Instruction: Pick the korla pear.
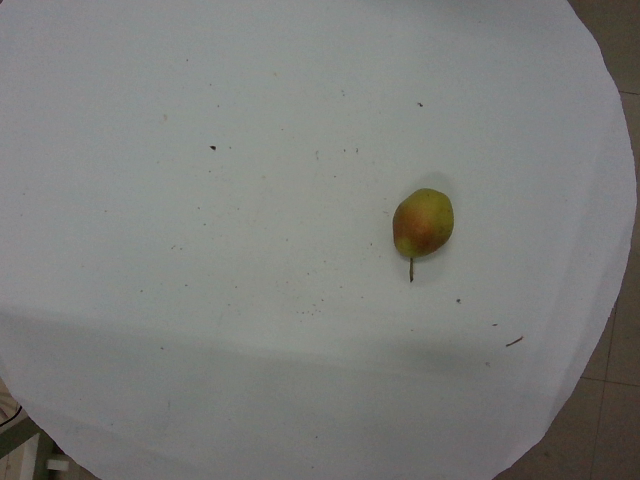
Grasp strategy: vertical